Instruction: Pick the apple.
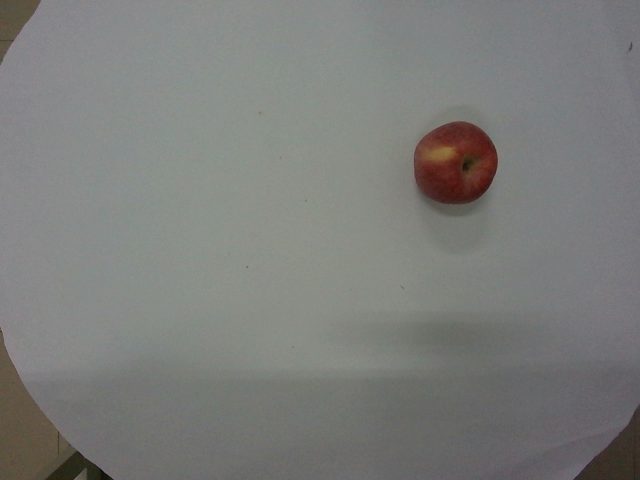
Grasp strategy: vertical